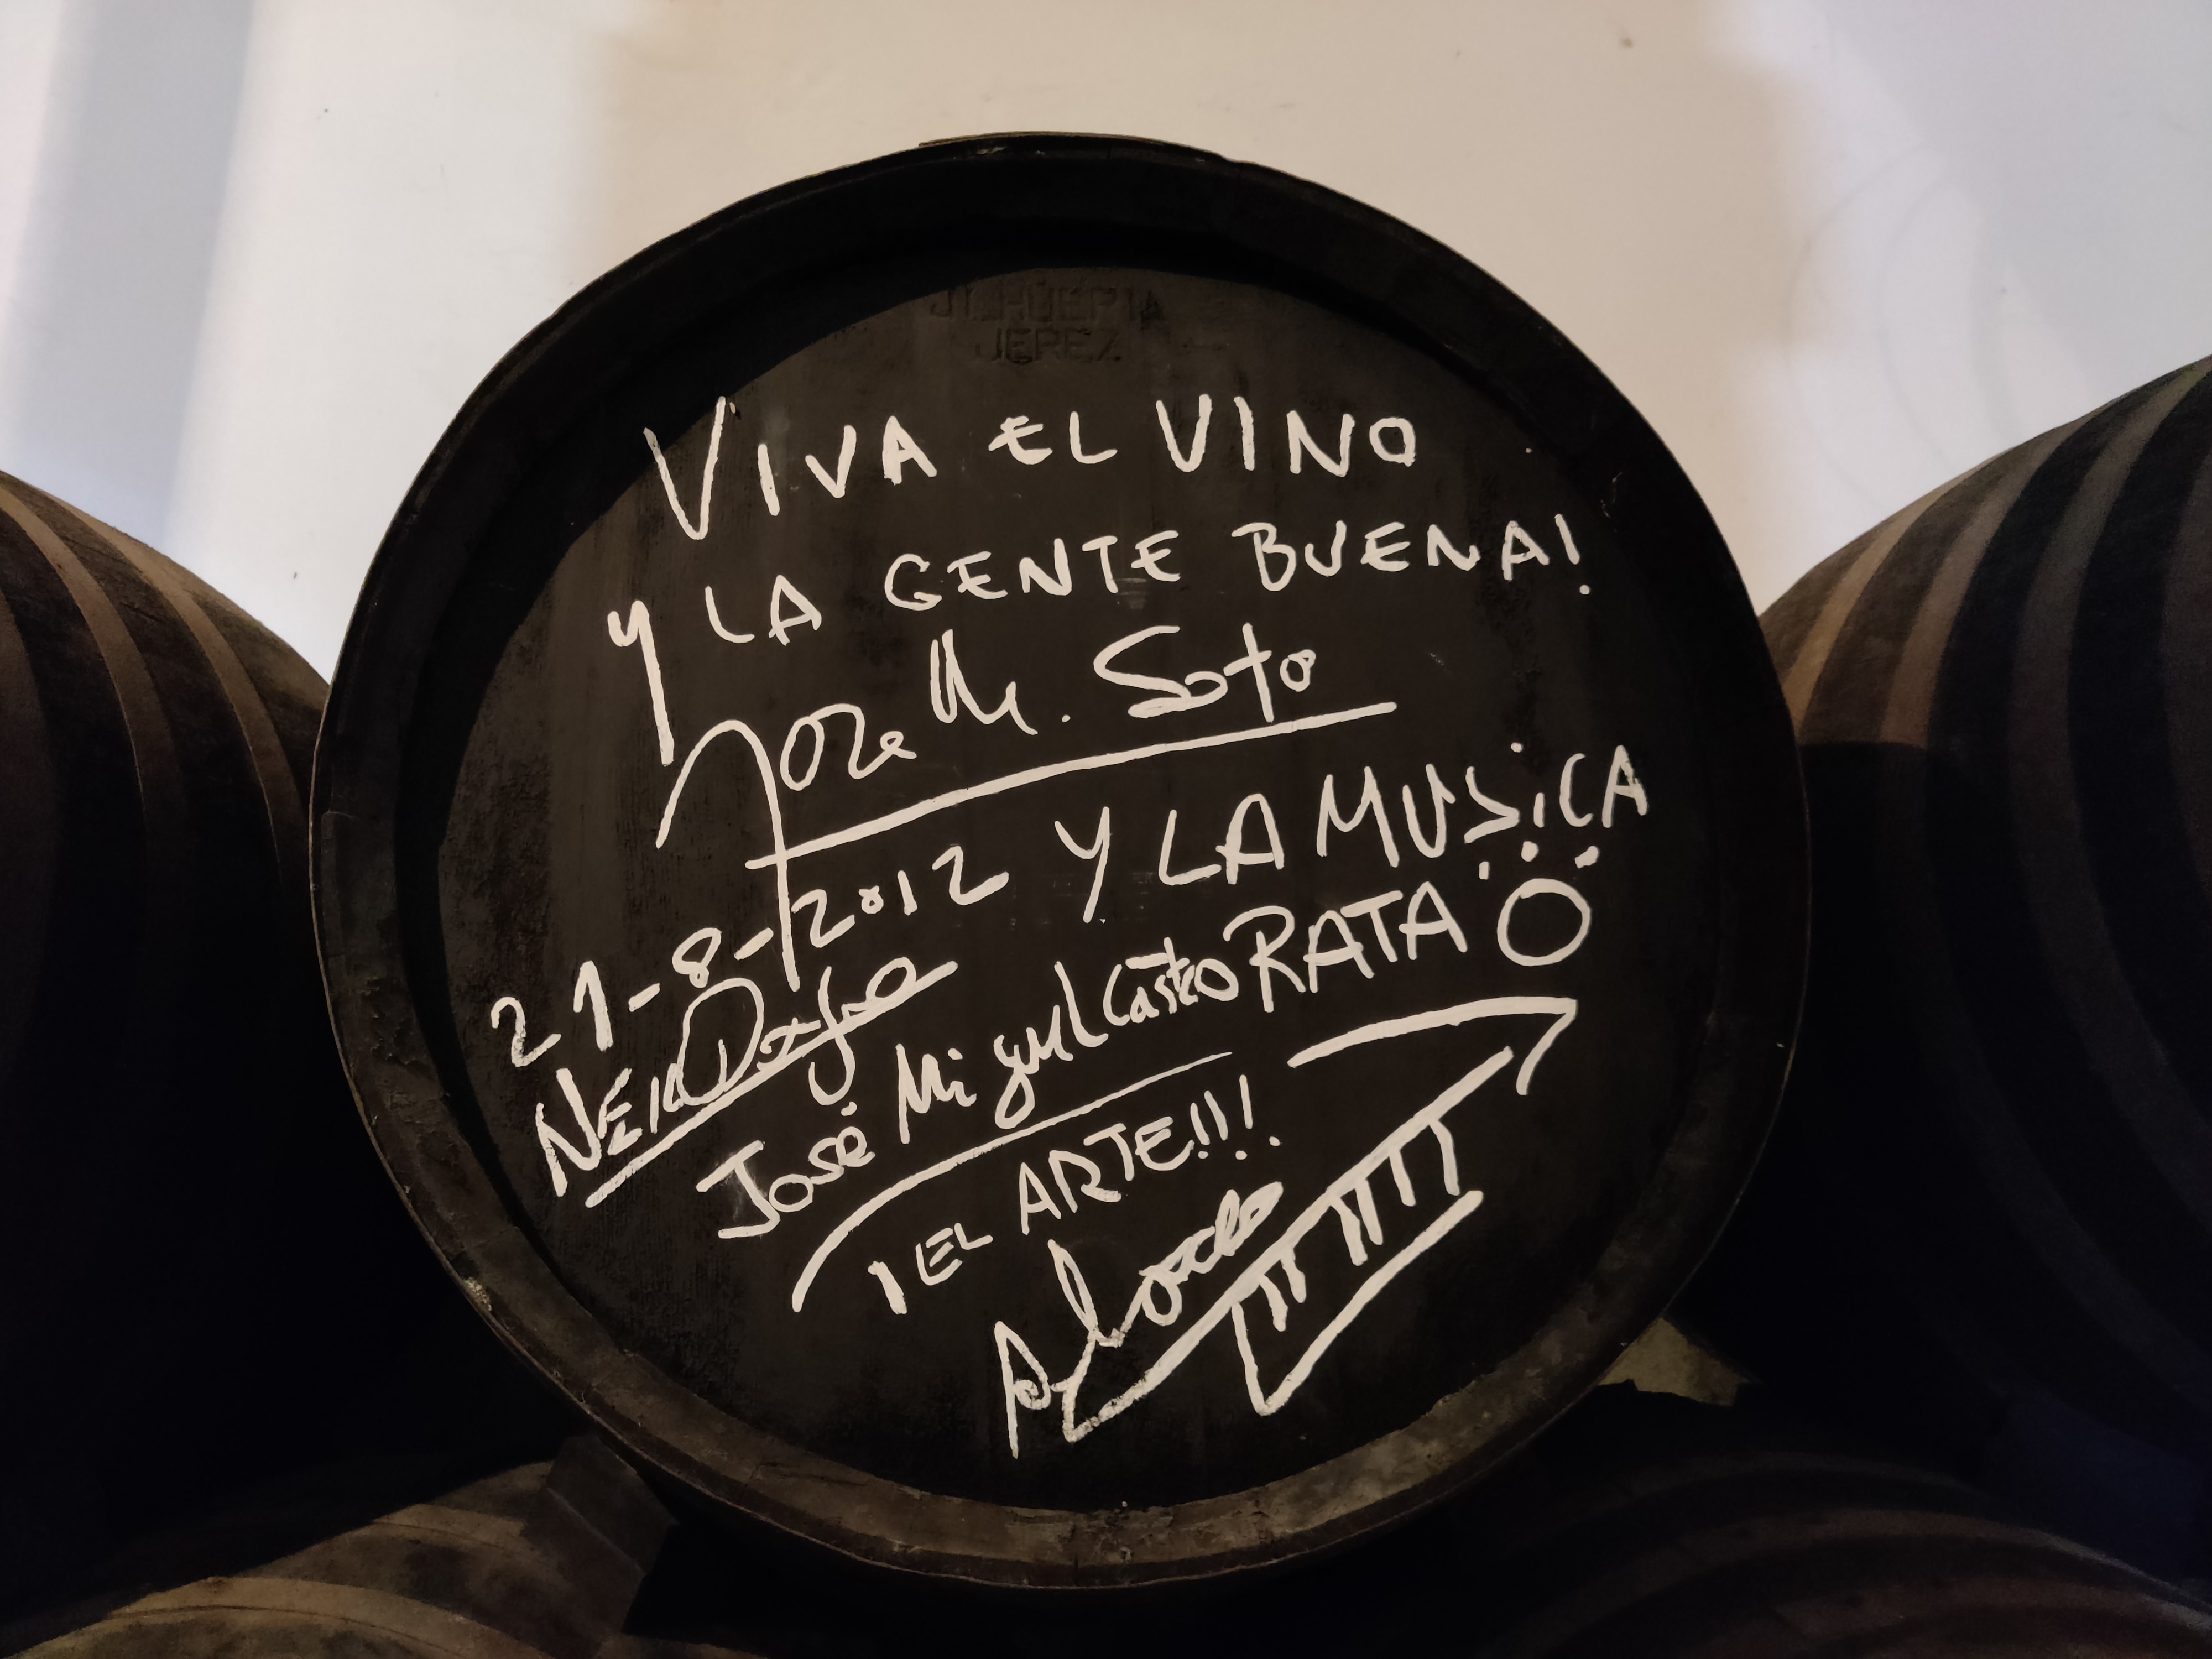
Signature of: josé manuel soto